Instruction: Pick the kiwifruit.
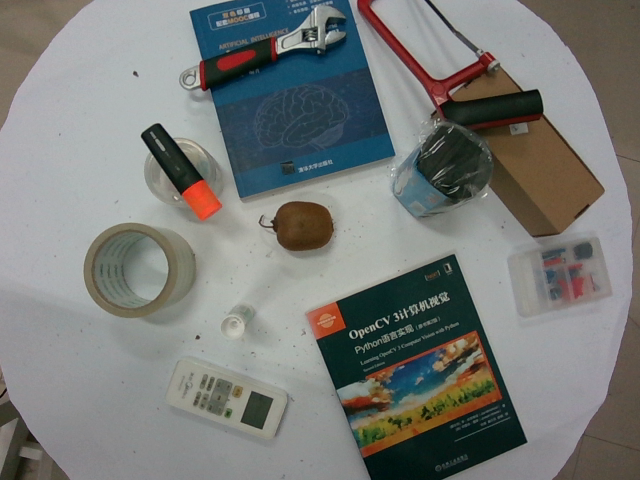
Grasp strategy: vertical